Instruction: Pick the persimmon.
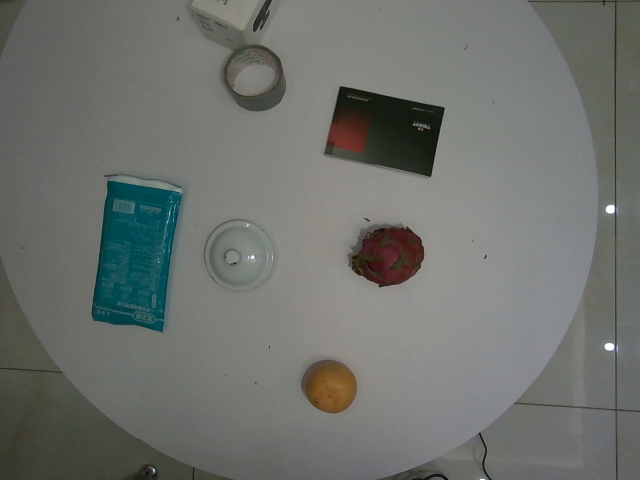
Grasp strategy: vertical